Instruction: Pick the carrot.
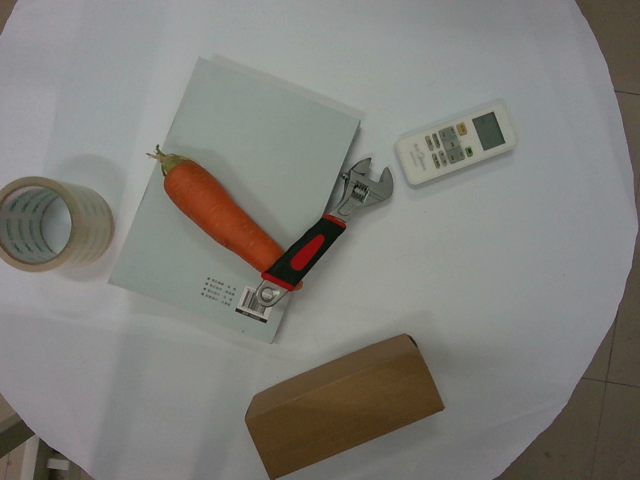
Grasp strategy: vertical